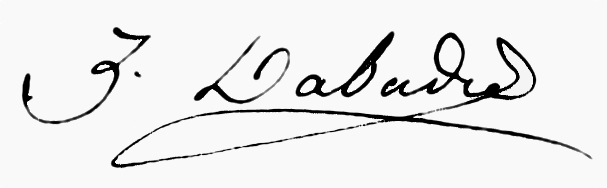
Signature of: zulmé dabadie